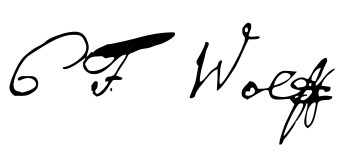
Signature of: caspar friedrich wolff